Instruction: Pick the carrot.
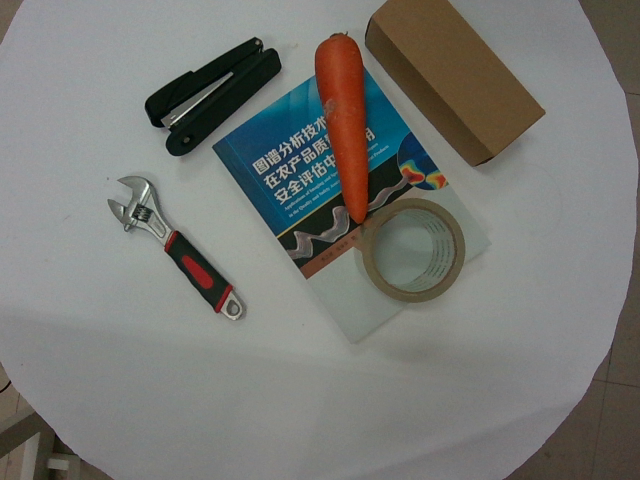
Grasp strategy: vertical